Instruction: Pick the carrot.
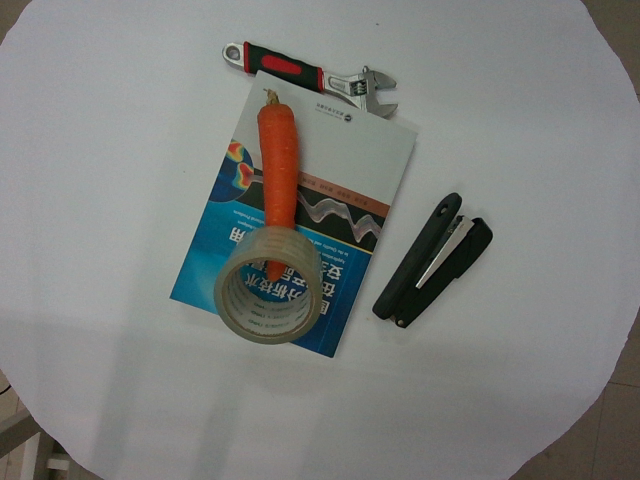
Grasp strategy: vertical